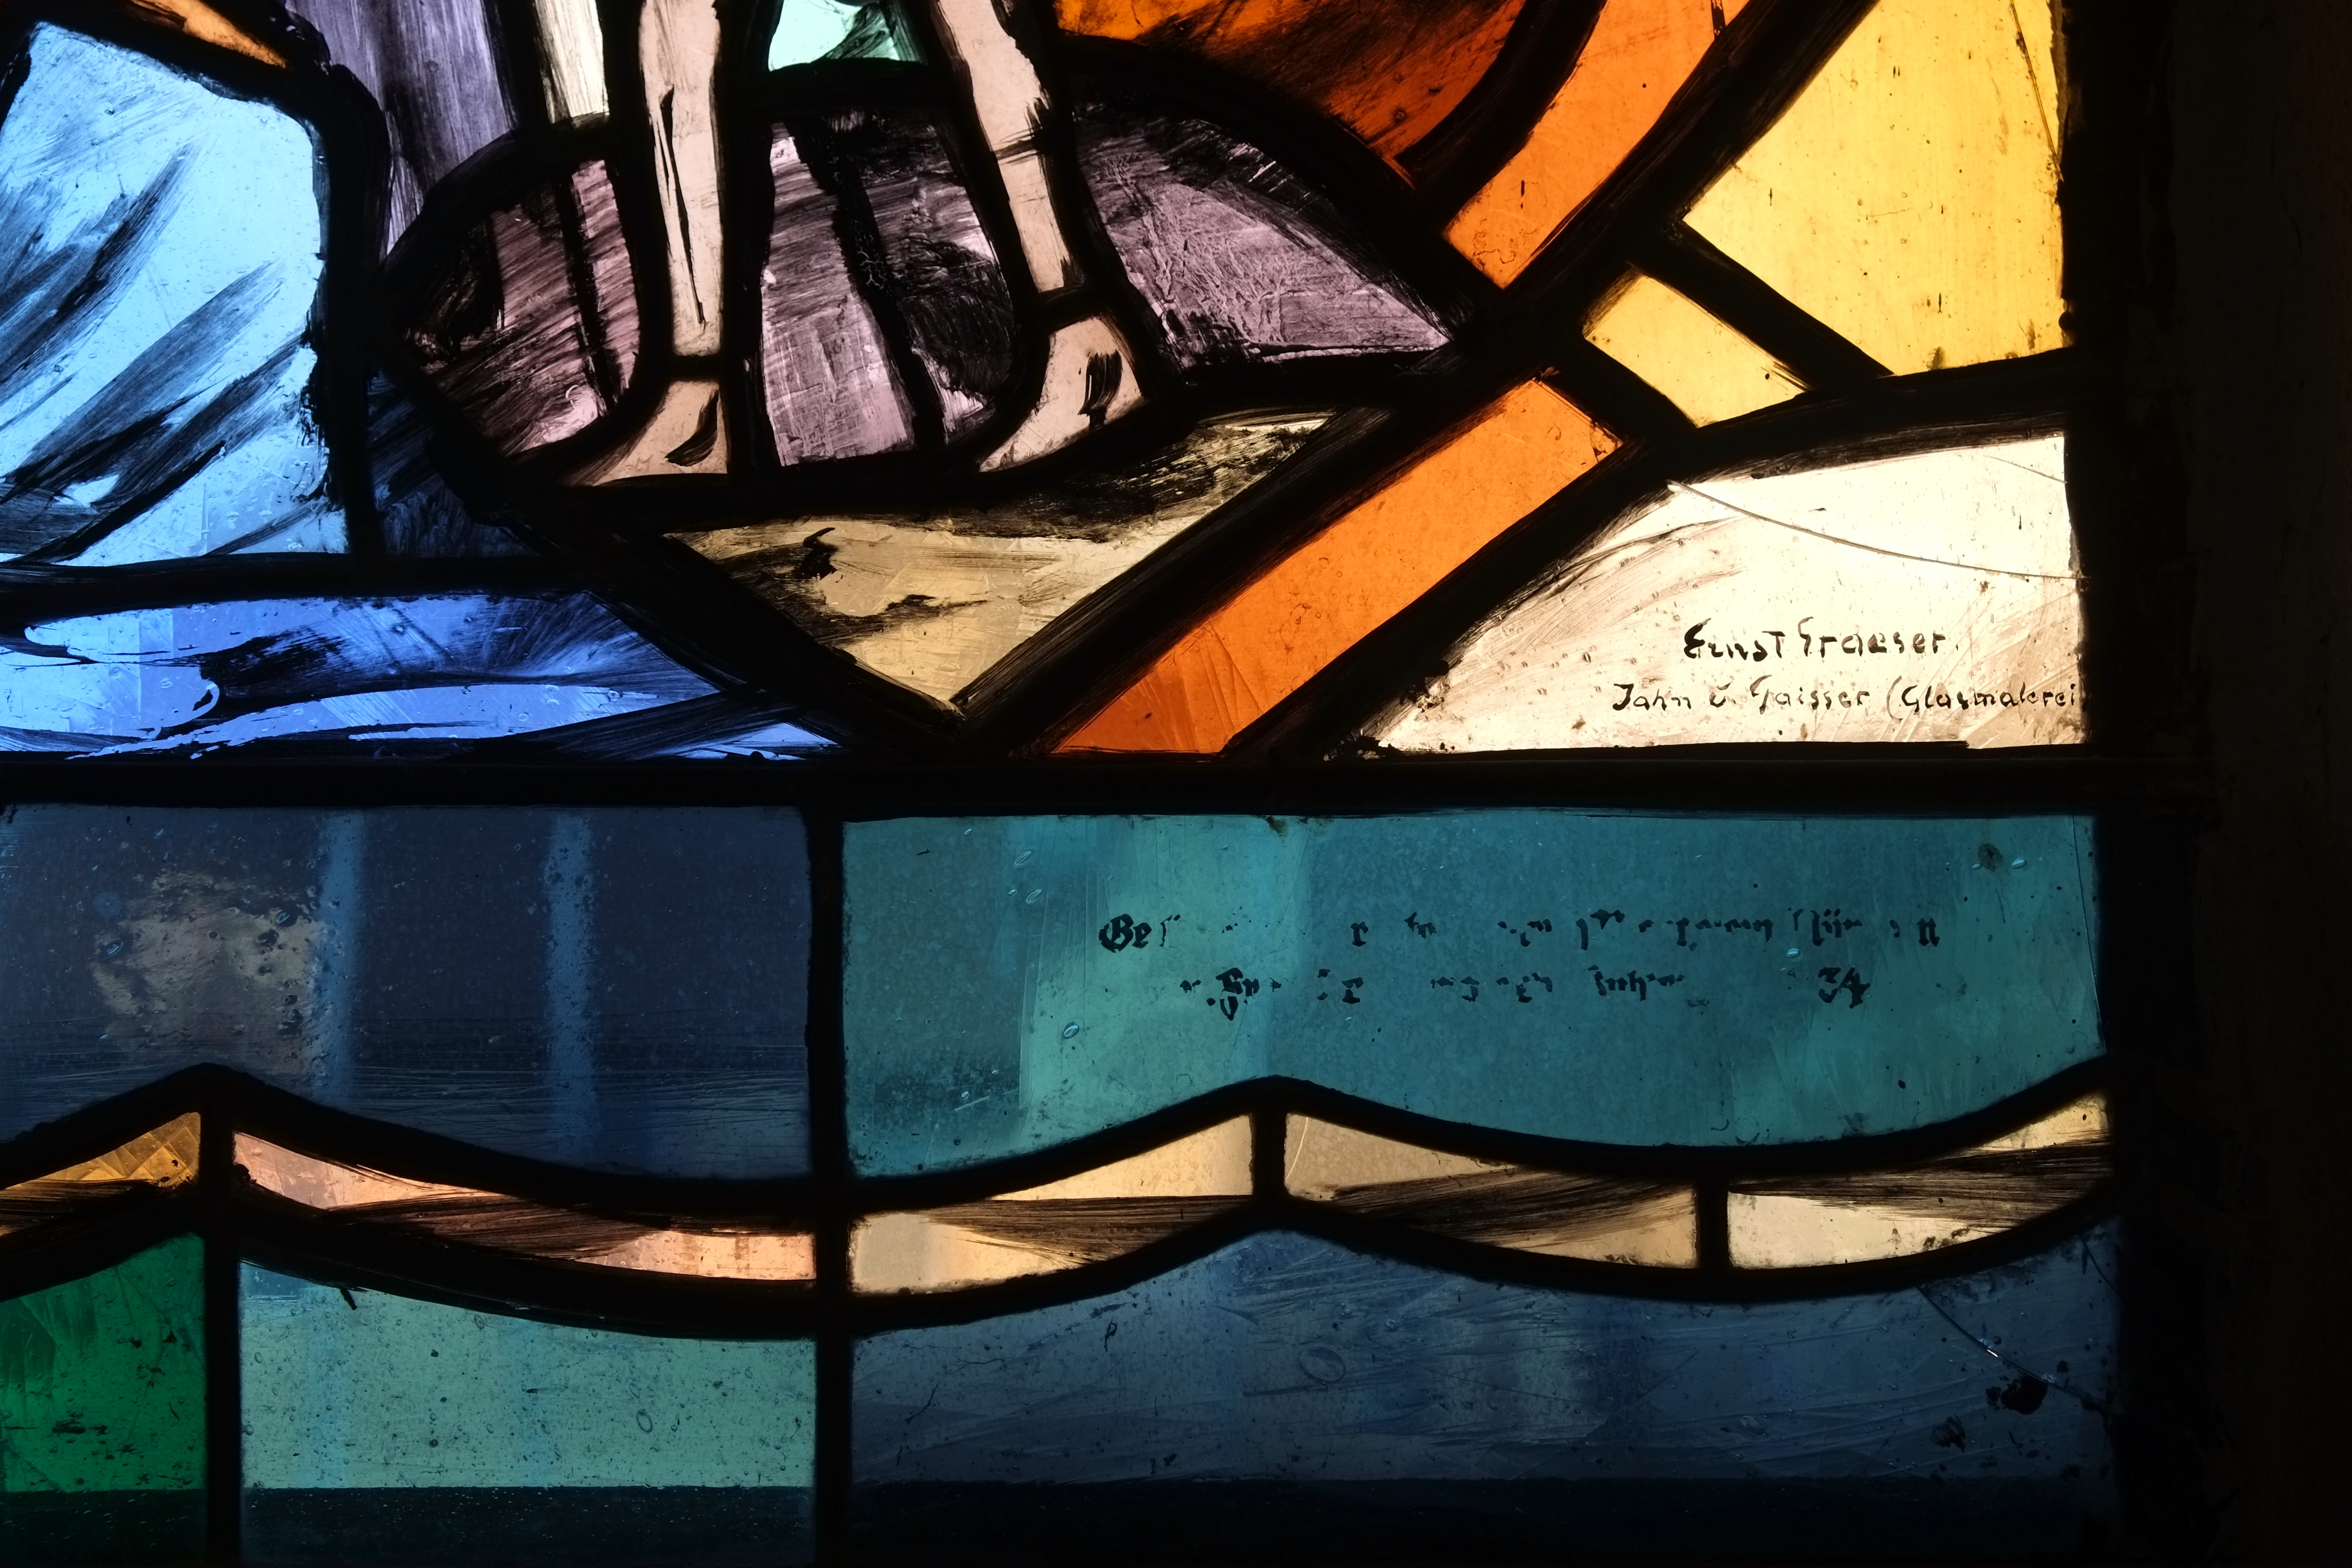
Signature of: ernst graeser